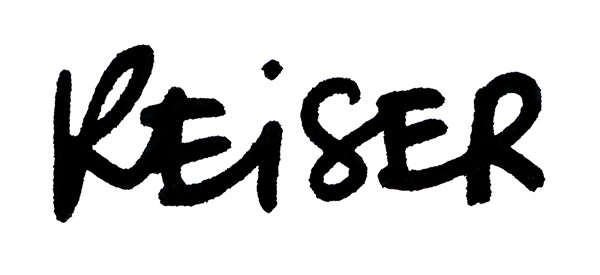
Signature of: jean marc reiser